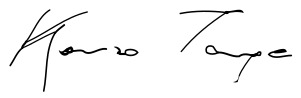
Signature of: kenzō tange